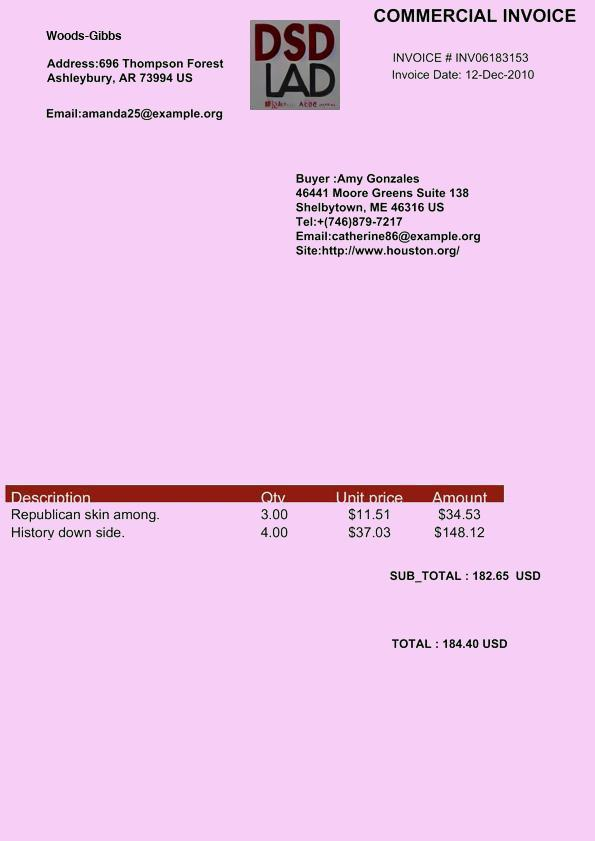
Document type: Invoice